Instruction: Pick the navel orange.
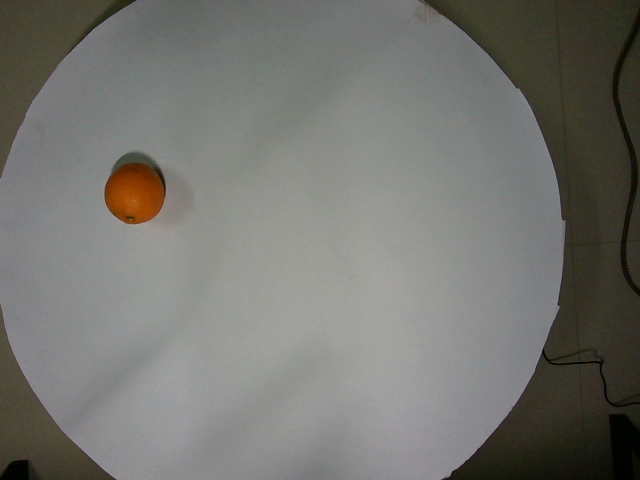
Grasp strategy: vertical